Question: Talk about the condition:
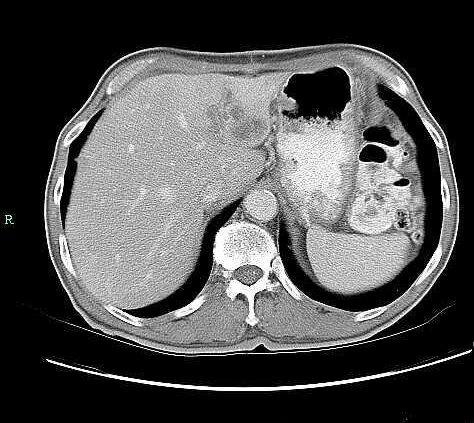
Answer: The disease is discussed as: Surveillance of Post Colectomy Cancer Patients